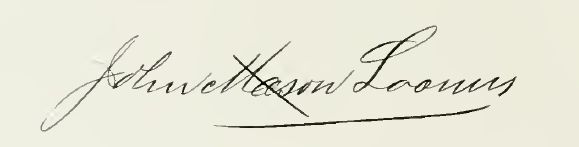
Signature of: john mason loomis